Question: What is the potential diagnosis?
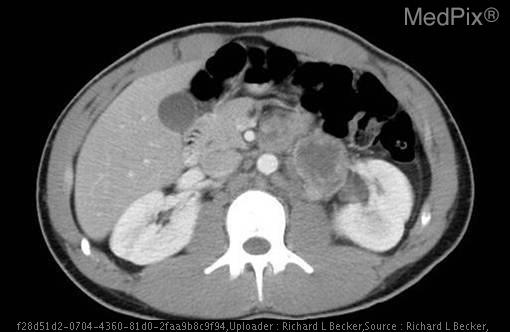
Answer: The possible diagnosis includes •  Germ cell tumor (likely non-seminomatous)
•  Stromal tumor
•  Lymphoma.